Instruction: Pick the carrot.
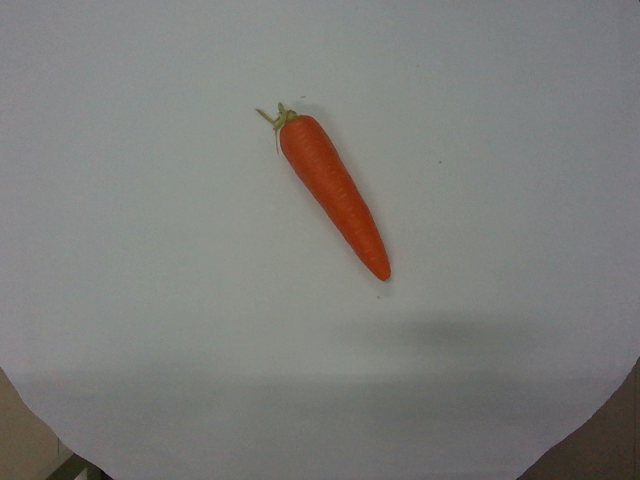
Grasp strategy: vertical